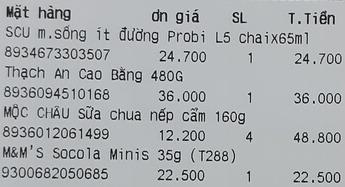
<table>
<tr>
<th>Mặt hàng</th>
<th>đơn giá</th>
<th>SL</th>
<th>T.Tiền</th>
</tr>
<tr>
<td>SCU m.sống ít đường Probi L5 chaix65ml 8934673303507</td>
<td>24.700</td>
<td>1</td>
<td>24.700</td>
</tr>
<tr>
<td>Thạch An Cao Bằng 480G 8936094510168</td>
<td>36.000</td>
<td>1</td>
<td>36.000</td>
</tr>
<tr>
<td>MỘC CHÂU Sữa chua nếp cẩm 160g 8936012061499</td>
<td>12.200</td>
<td>4</td>
<td>48.800</td>
</tr>
<tr>
<td>M&M'S Socola Minis 35g (T288) 9300682050685</td>
<td>22.500</td>
<td>1</td>
<td>22.500</td>
</tr>
</table>